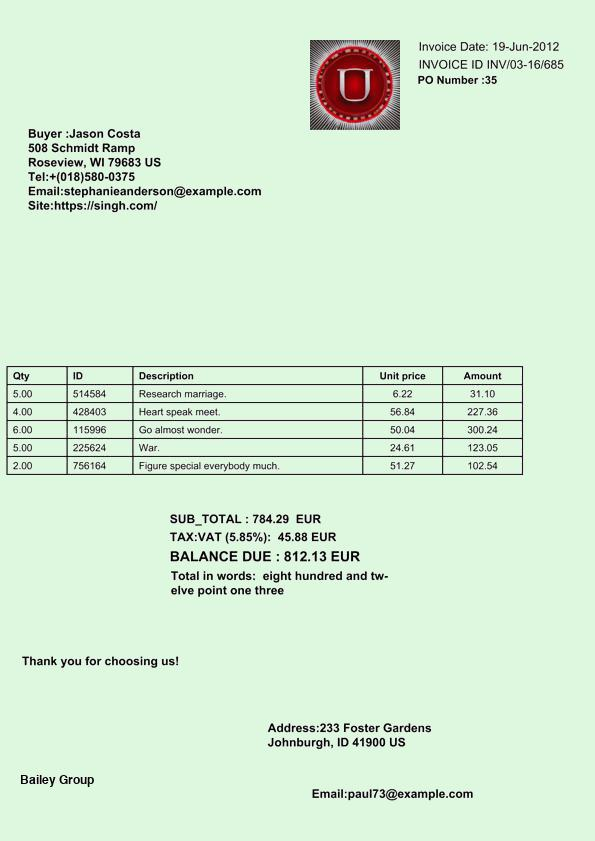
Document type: Invoice